Question: Explain the disease:
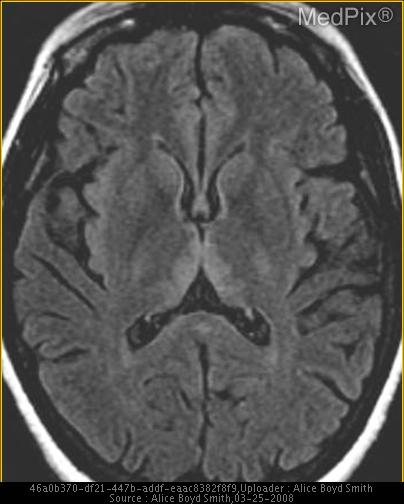
Answer: The disease is discussed as: Severe neurologic disorder resulting from dietary vitamin B1 (thiamine) deficiency - frequently associated with chronic alcohol abuse. Thiamine is an essential coenzyme in intermediate carbohydrate metabolism, and  is also an osmotic gradient regulator. Deficiency may cause swelling of the intracellular space along with a  local disruption of the blood-brain barrier. Wernicke encephalopathy is associated with chronic alcohol abuse, but can be caused by other  disorders such as:  gastroplasty for obesity, psychogenic refusal of food, hyperemesis gravidarum, anorexia nervosa, voluntary food starvation,  and parenteral therapy.  The healthy body has a reserve of thiamine sufficient for up to 18 days, so any condition resulting in thiamine deficiency lasting 2 to 3 weeks may be an etiology

It is a medical emergency treated by intravenous administration of thiamine.Clinical triad of alteration in consciousness, ataxia, & ocular dysfunction

Imaging findings demonstrate symmetric T2 hyperintensity within the mamillary bodies, medial thalami , tectal plate, & periaqueductal grey.

Post contrast enhancement may or may not be seen. Thiamine is an osmotic gradient regulator, & deficiency may result in disruption of the blood brain barrier - leading to enhancement.Reduced diffusion on DWI may be seen. This may be related to ischemic-like changes occurring within the thalami.